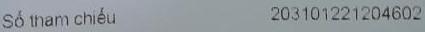
Số tham chiếu 203101221204602